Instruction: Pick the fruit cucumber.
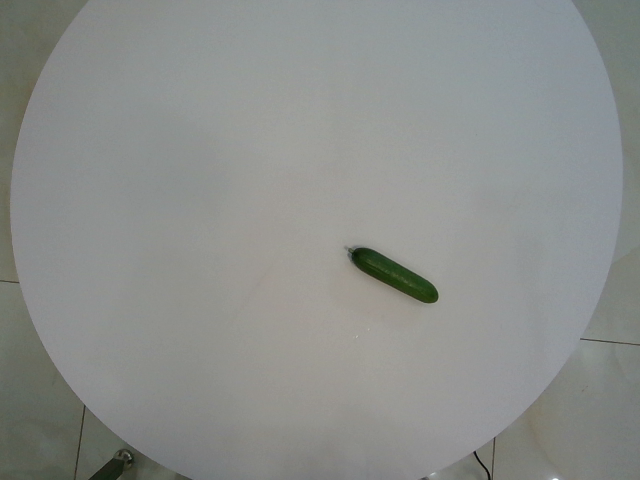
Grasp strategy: vertical